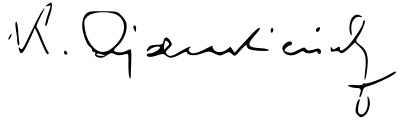
Signature of: kazimierz ajdukiewicz